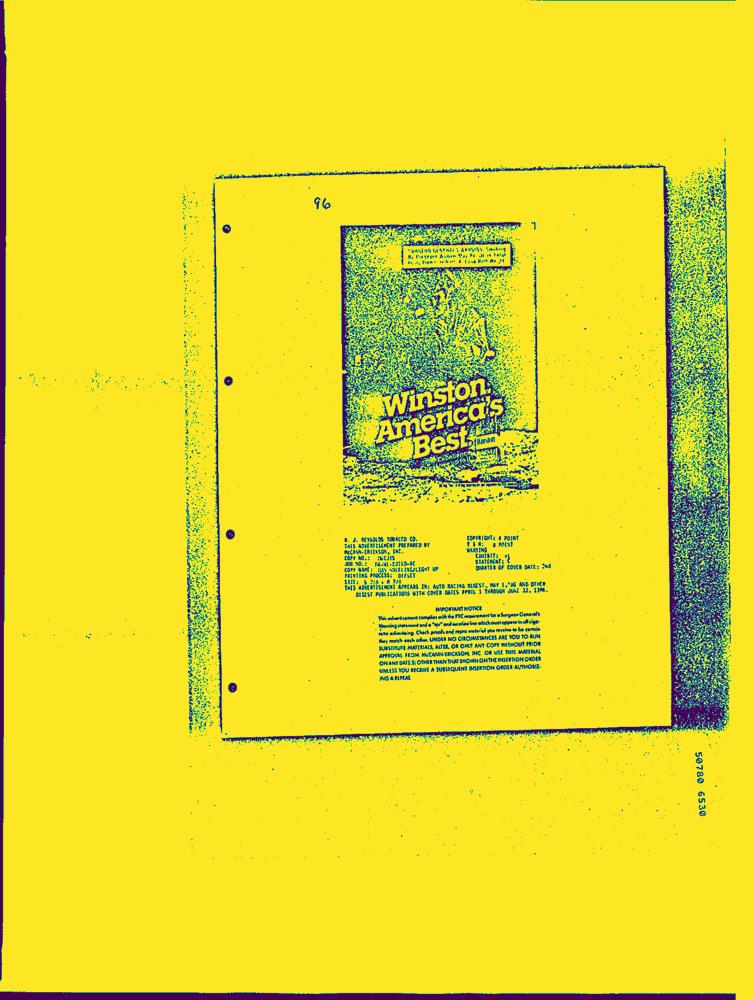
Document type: AD